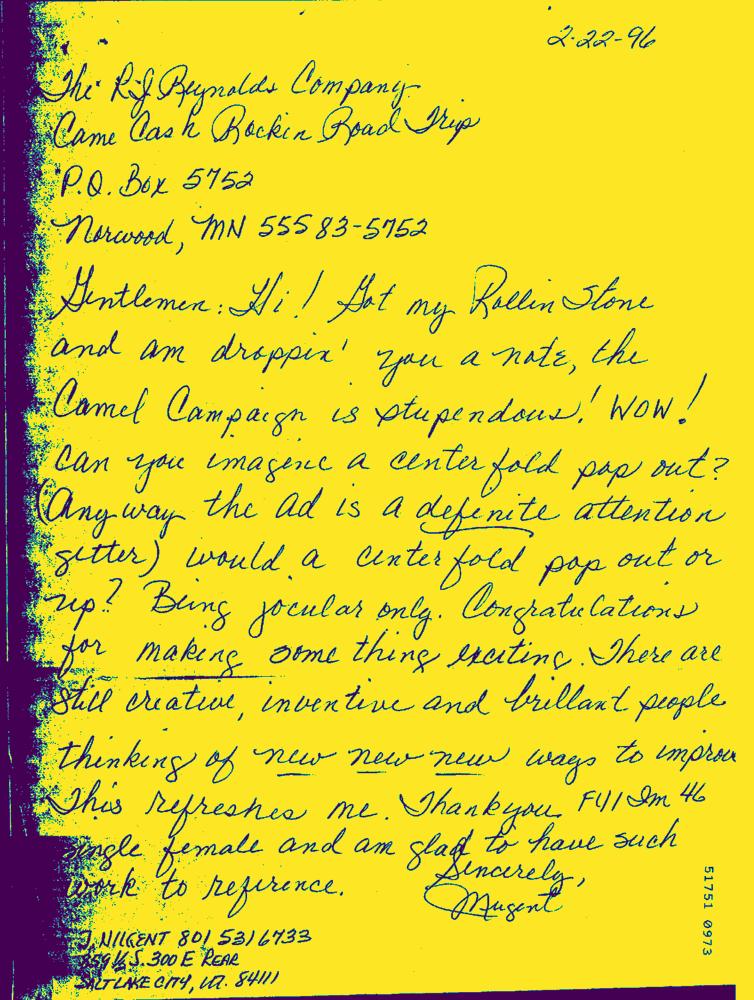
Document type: Hand-Written